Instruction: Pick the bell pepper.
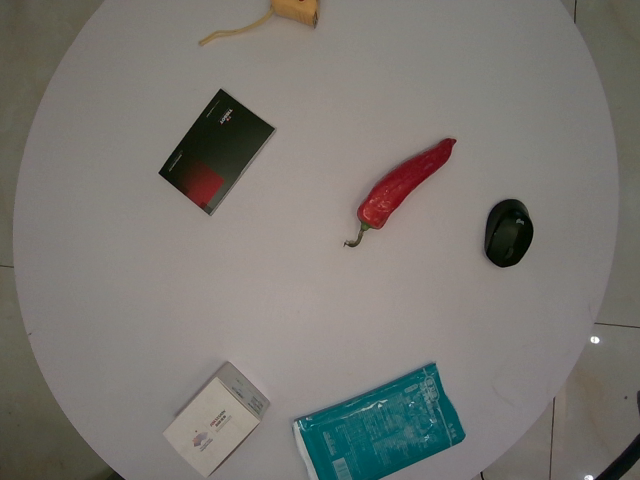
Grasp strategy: vertical